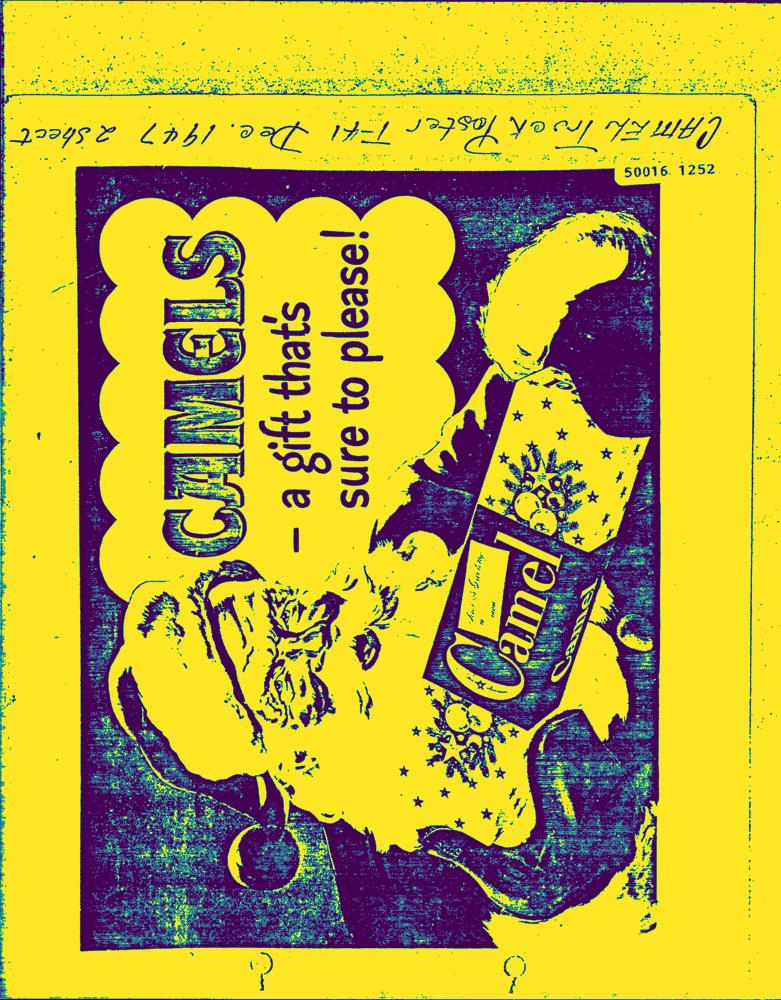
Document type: AD